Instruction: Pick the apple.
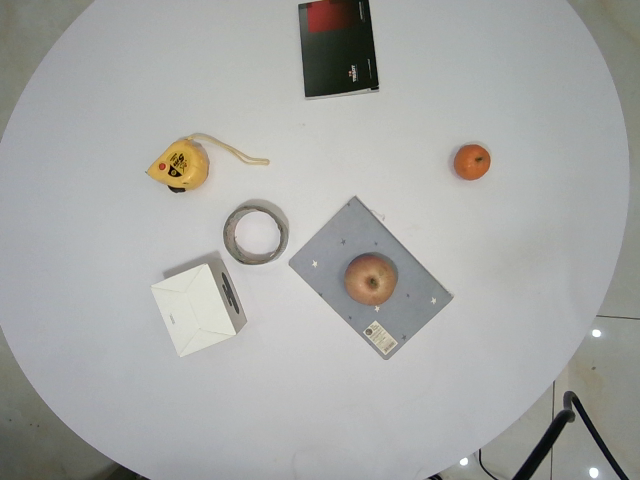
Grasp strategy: vertical